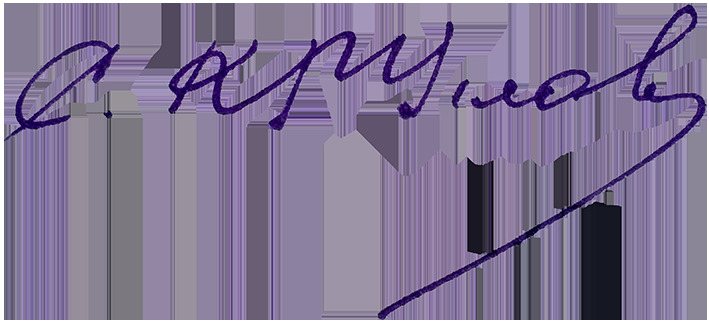
Signature of: sergei kruglov